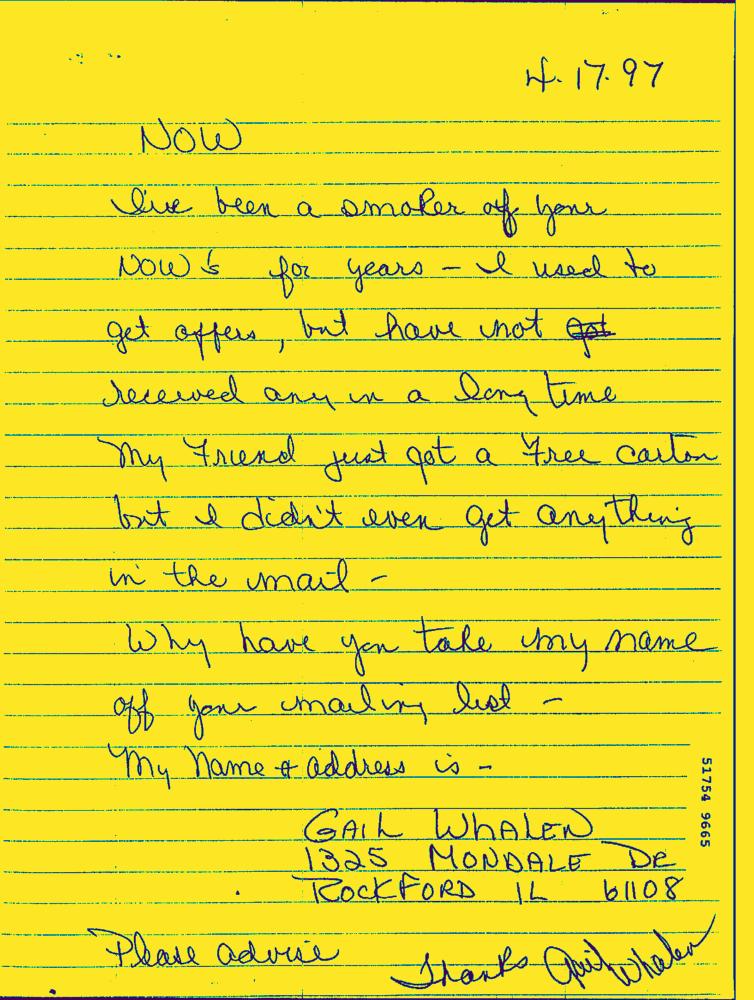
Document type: Hand-Written